Question: How is the property described in the document?
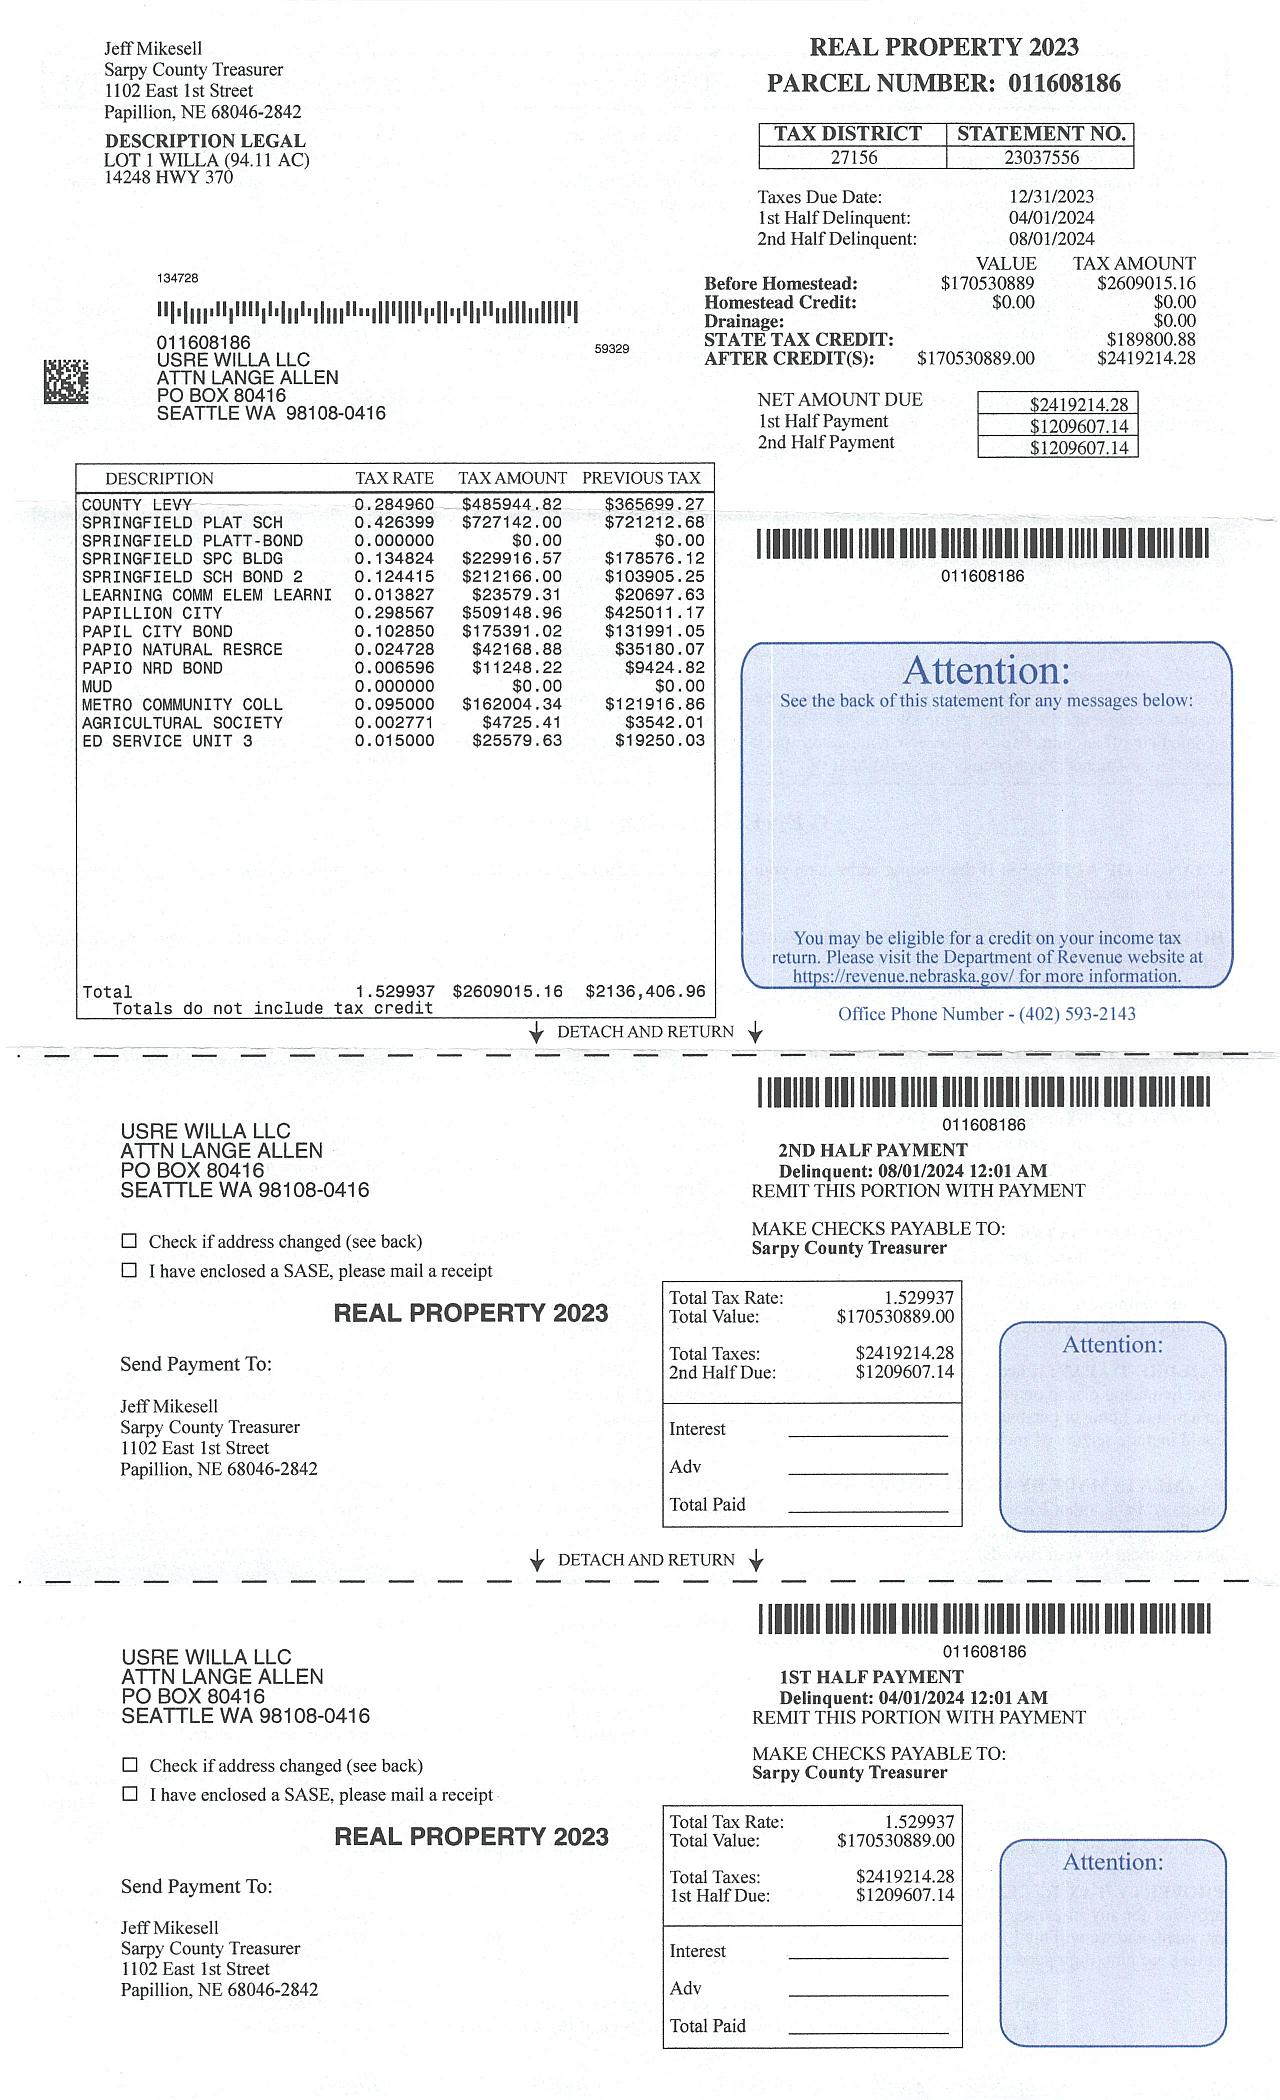
Answer: "SPRINGFIELD PLAT SCH, SPRINGFIELD SPC BLDG, SPRINGFIELD SCH BOND 2, LEARNING COMM ELEM LEARNI, PAPILLION AT D, PAPIO NAT RESRCE, PAPILLION CITY"